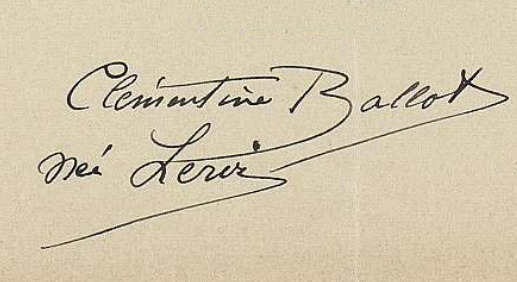
Signature of: clémentine ballot